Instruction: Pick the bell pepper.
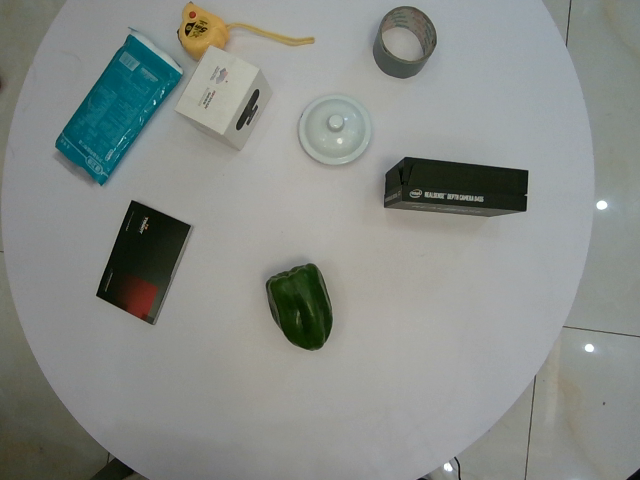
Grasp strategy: vertical